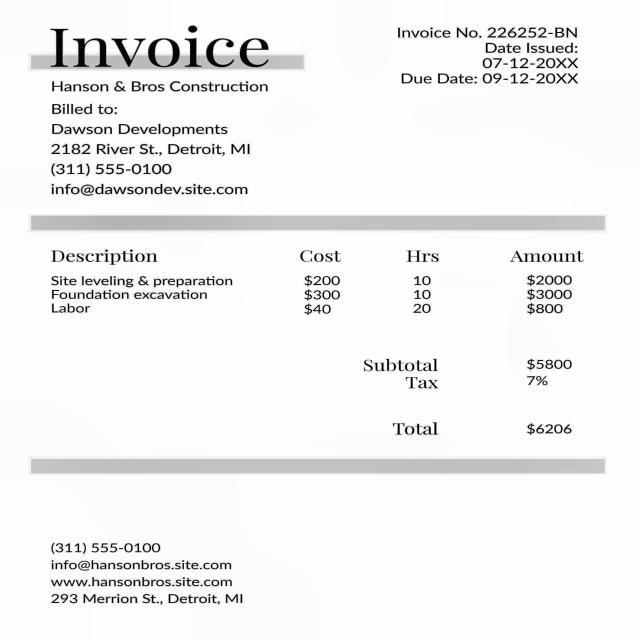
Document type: Invoice